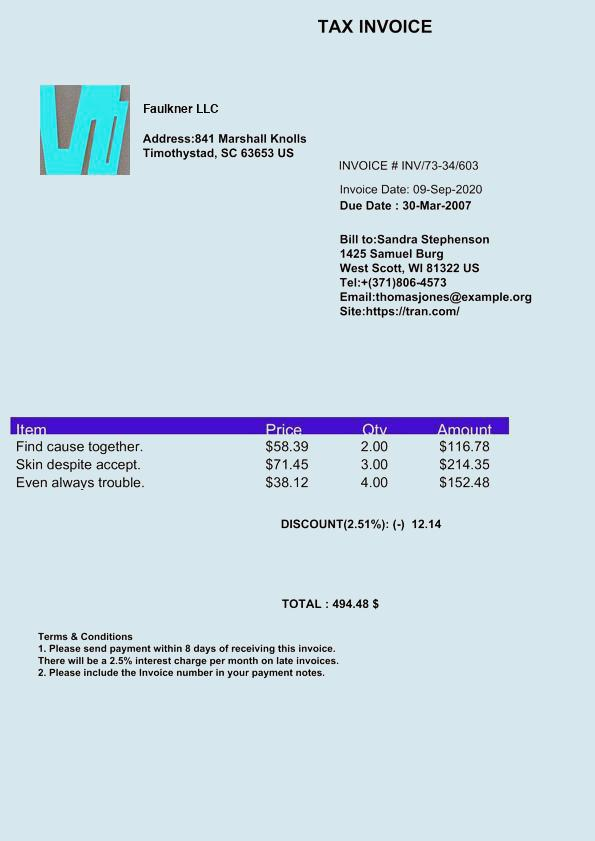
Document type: Invoice